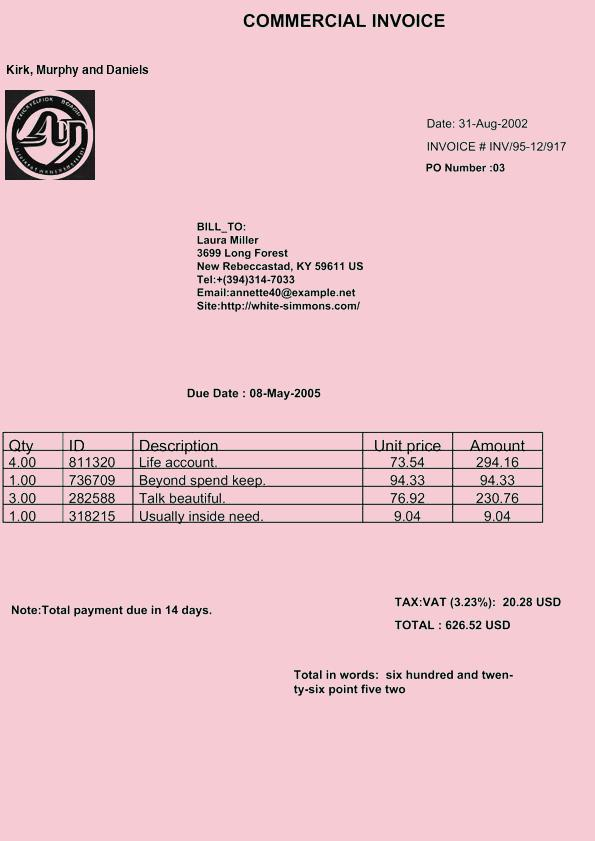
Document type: Invoice